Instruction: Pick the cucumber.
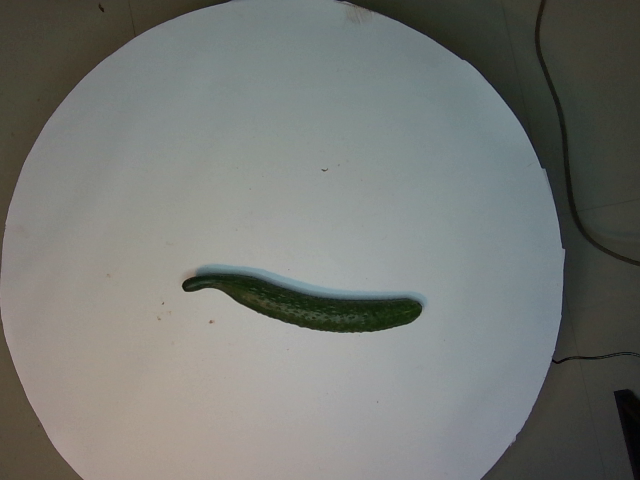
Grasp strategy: vertical